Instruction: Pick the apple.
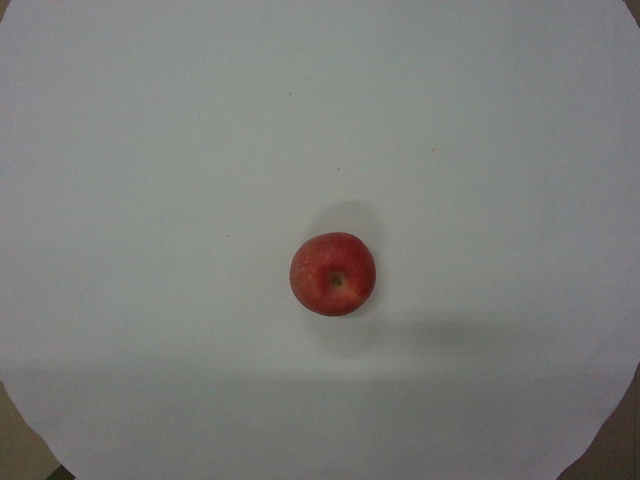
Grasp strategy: vertical